Question: Explain the disease:
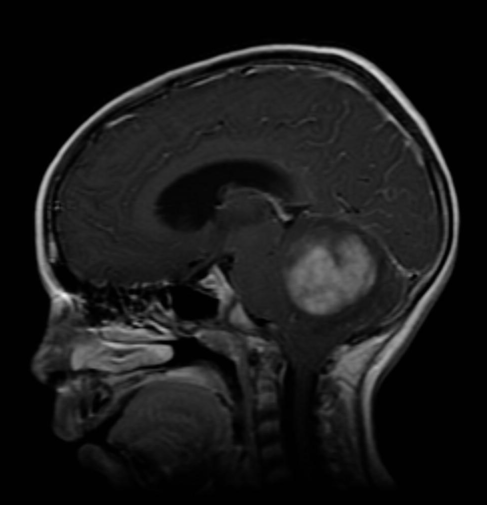
Answer: The disease is discussed as: Cerebellar  astrocytoma  accounts  for about 11 - 30% of primary CNS tumors in children, and has a post-resection survival of up to  94% at 10 years.  This tumor makes up about one-third of childhood posterior fossa tumors, typically presenting  late  in  the  first decade  or  in  the  early second decade.  These well-circumscribed masses are often completely  resected surgically,  with  no  other therapy required.

Cerebellar  astrocytoma  tends  to involve the hemispheres, although extension into or origin  within  the  vermis  or  even  the fourth  ventricle  have  been  described infrequently.  It may be predominantly cystic with a mural nodule (as shown in a  different patient,  Film .4), multicystic, or predominantly solid (diffuse) on CT or MR.  Recognizable cysts occur in up to 80%.   Histologically, most  are juvenile  pilocytic astrocytomas similar to those of the third ventricle region.   Diffuse  infiltrating  fibrillary  types occur  in  up  to  15%  of cerebellar astrocytomas and  have  a less favorable prognosis.    Frank   malignancy,   leptomeningeal seeding, and spontaneous hemorrhage are distinctly unusual.

Radiographically,  cerebellar  astrocytoma  arises  within  the cerebellar hemisphere and less  often  in the  vermis,  and  displaces the fourth ventricle without invading it.  On CT, 10-25% contain foci of calcification.  The mass is hypointense on T1-weighted  and  hyperintense on  T2-weighted MR, with one or more cystic components.  After contrast administration, the  mural  nodule  and/or  solid  components enhance, rendering nonenhancing cysts more conspicuous.

In  children, vermian or diffuse astrocytoma or those involving the fourth ventricle may mimic medulloblastoma or ependymoma.  In older    adolescents    or    adults,   hemangioblastoma   may   present as a cystic mass indistinguishable from cerebellar astrocytoma.  Metastasis  is  the most  common  posterior  fossa  neoplasm in adulthood.  Rarely vascular malformation,  abscess,  or   lymphoma   might   have   a   similar radiographic appearance.